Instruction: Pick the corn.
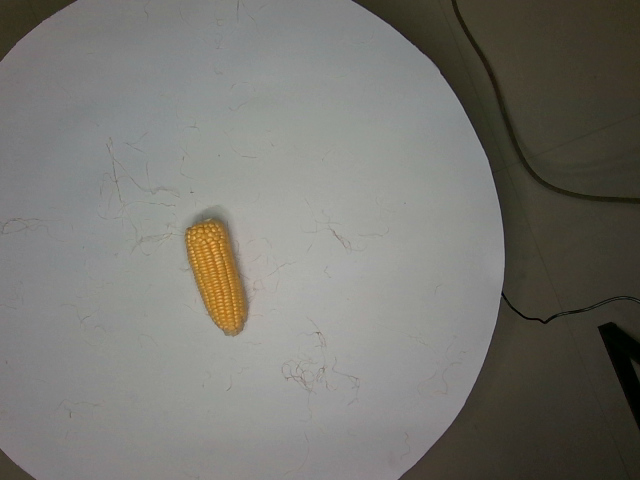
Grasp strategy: vertical